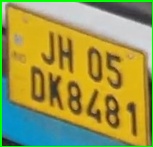
License plate number: JH 05DK 8481